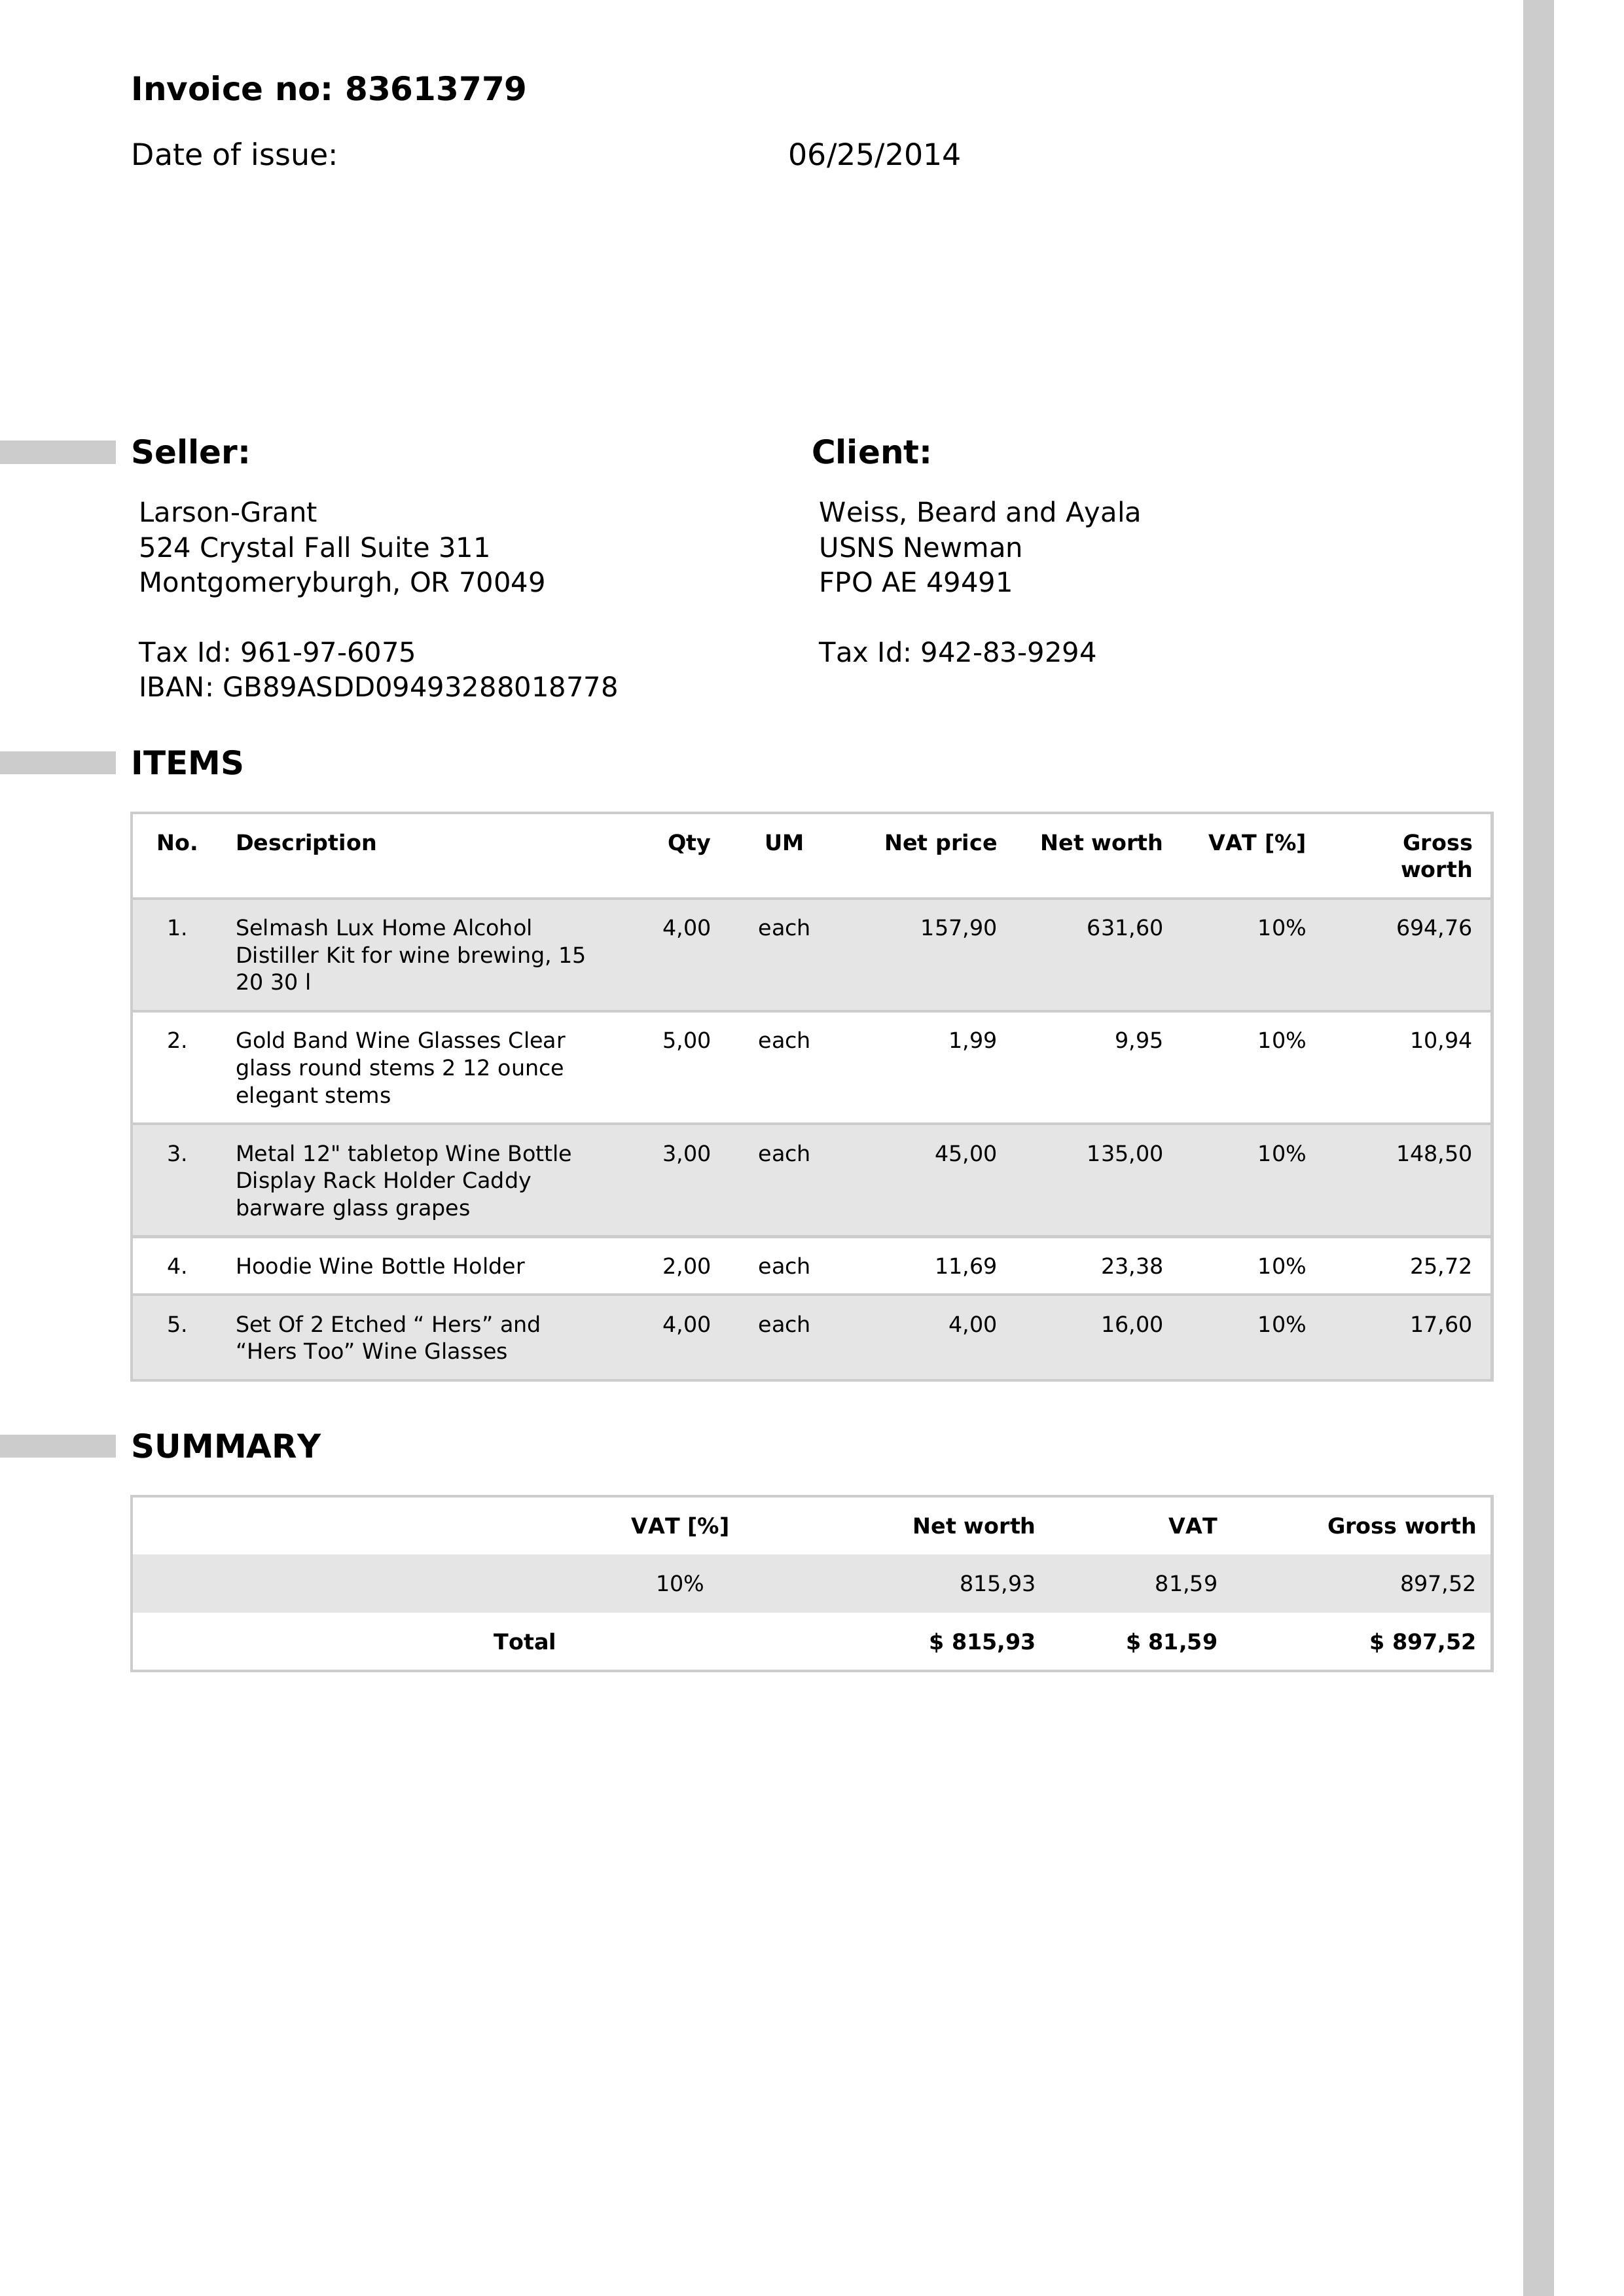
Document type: Invoice